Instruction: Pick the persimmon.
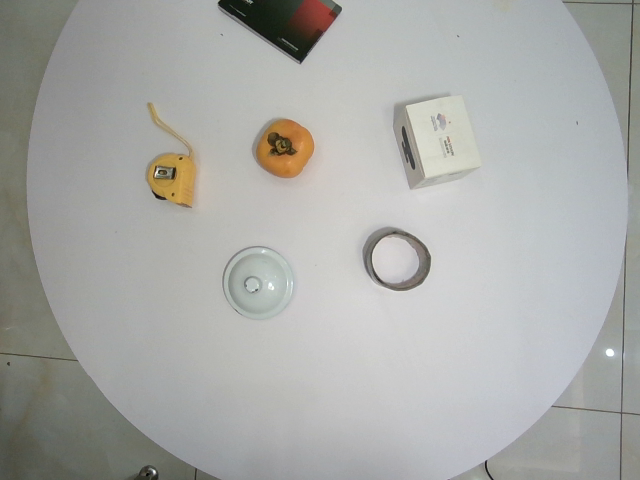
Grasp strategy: vertical